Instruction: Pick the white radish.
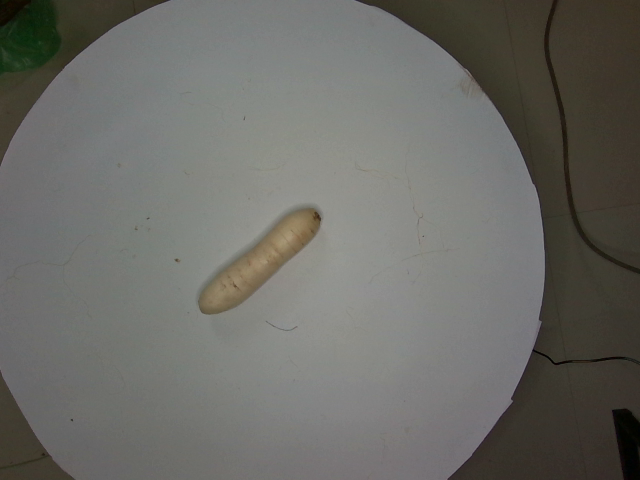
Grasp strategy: vertical